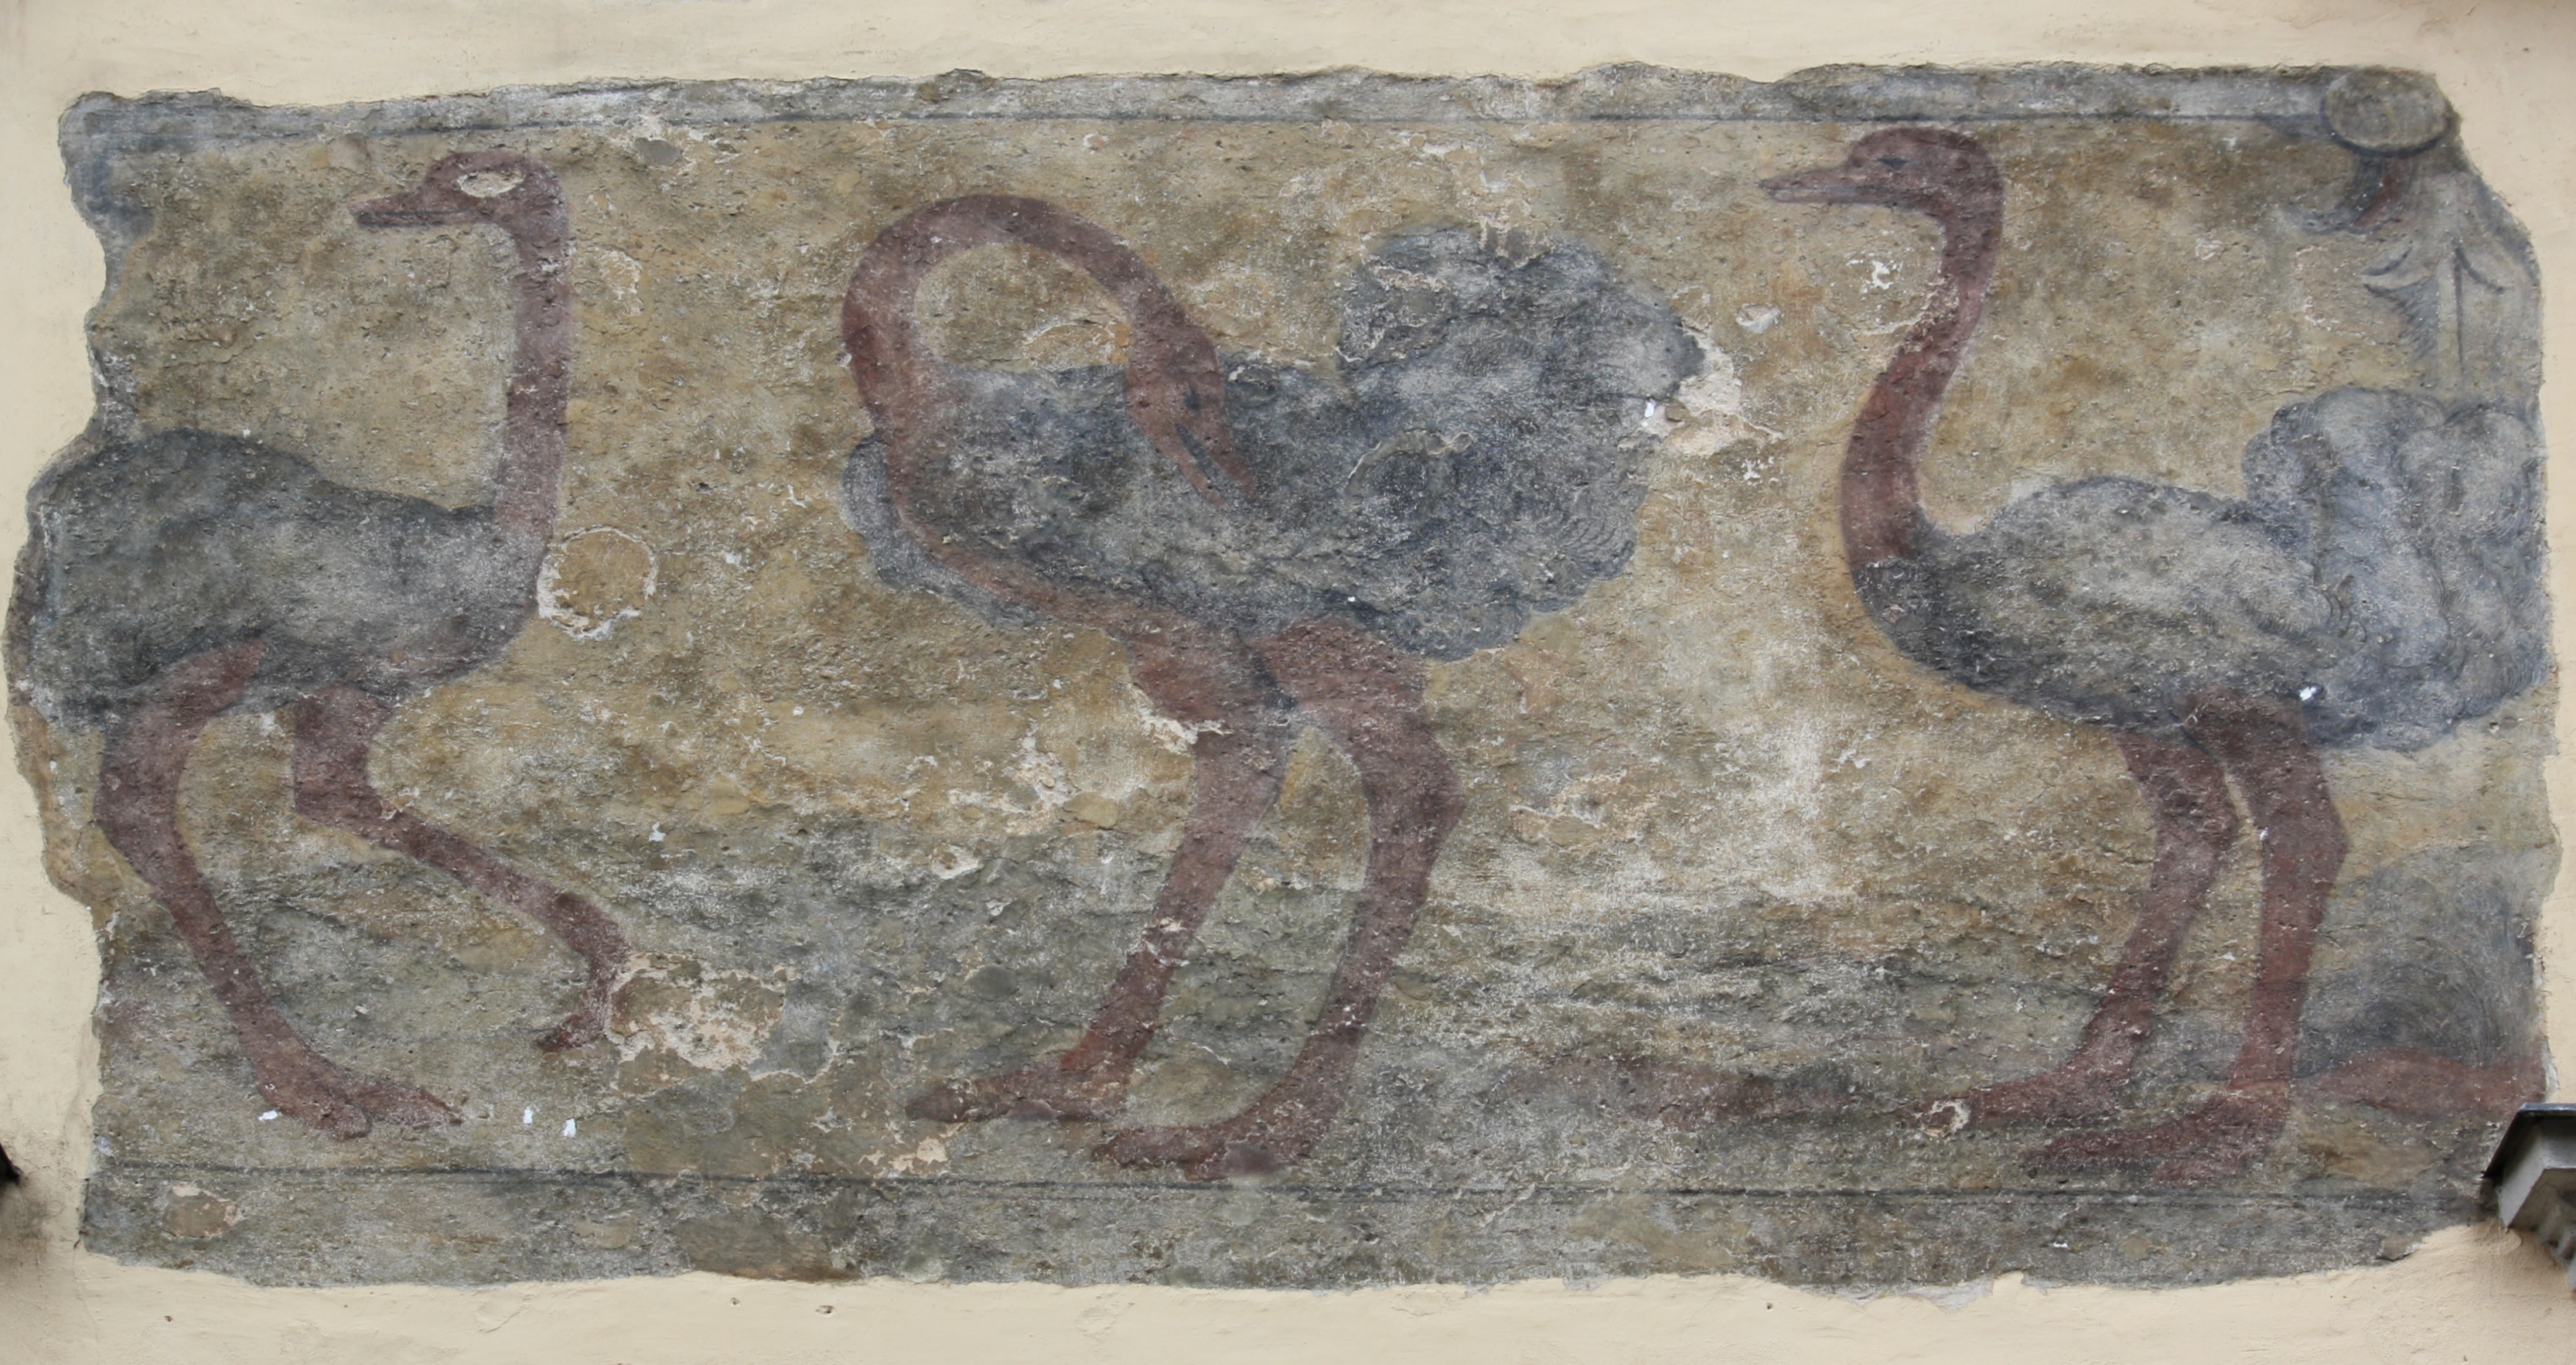
Signature of: daniel alexius z květné